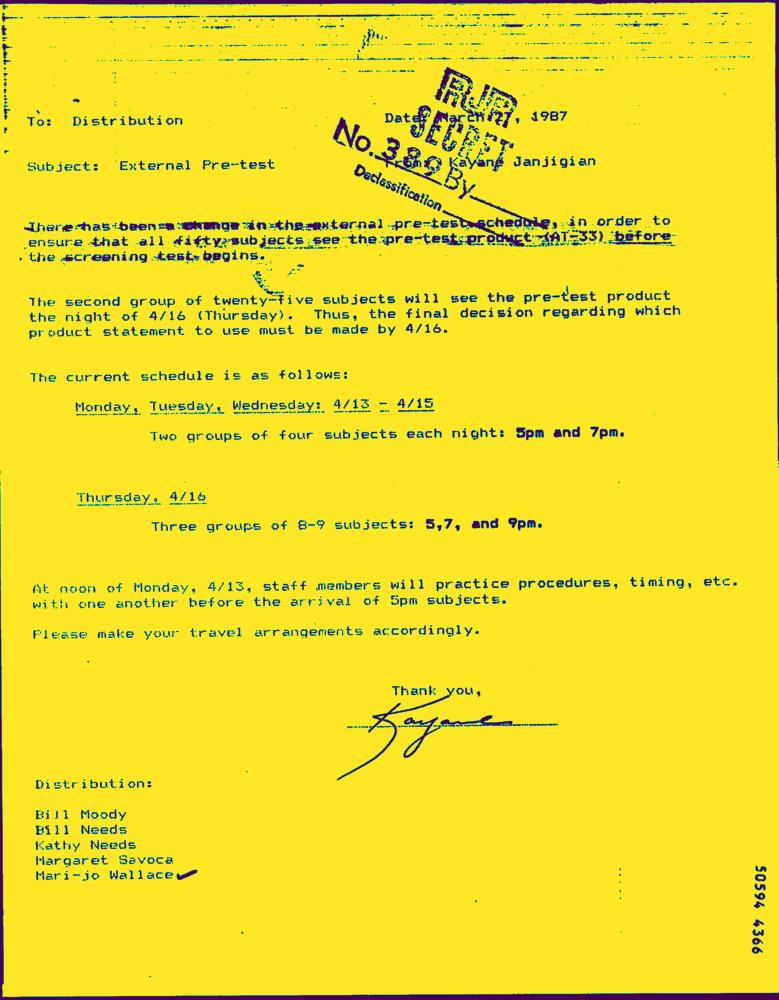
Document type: Letter-Doc